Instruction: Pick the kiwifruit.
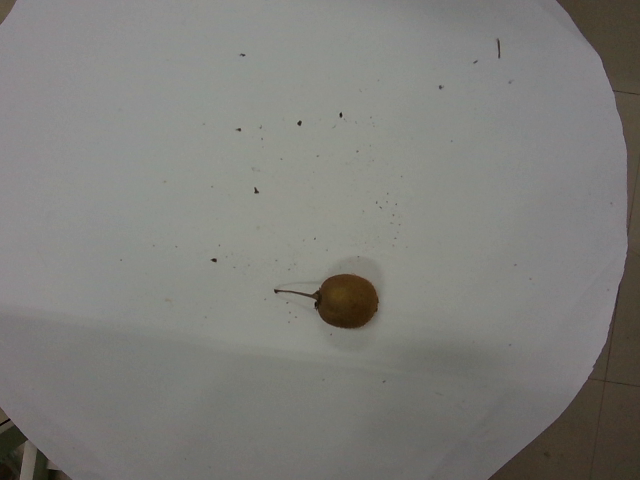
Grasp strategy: vertical